Question: What is the suspected problem?
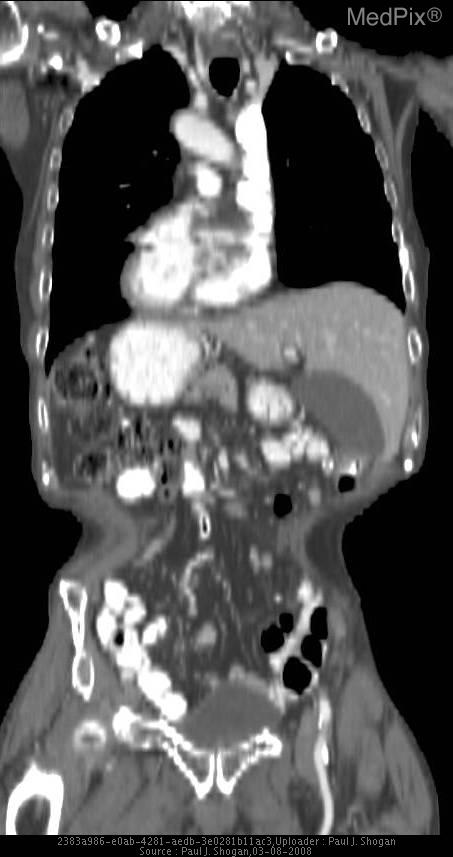
Answer: The findings suggest Chest radiography demonstrates dextrocardia with the cardiac apex pointing to the right.  There is a right-sided aortic arch, associated with slight deviation of the distal trachea to the left.   A loop of bowel projects in the right upper quadrant of the abdomen. The minor fissure is on the left side.  There is no evidence of bronchiectasis.

Contrast enhanced CT at the level of the origin of the great vessels demonstrates mirror-image branching of the great vessels; a left-sided superior vena cava; and a contrast filled esophagus posterior to the trachea.

Contrast enhanced CT at the level of the diaphragm demonstrates reversal of the normal cardiac anatomy.  Note that the cardiac apex and descending aorta are on the right, and the inferior vena cava is on the left side.

Contrast enhanced CT of the upper abdomen show mirror-image anatomy of the viscera.  The liver, gallbladder, and inferior vena cava are all left-sided.  The stomach, spleen, and aorta are right-sided structures.

Contrast enhanced CT at the level of the iliac crests demonstrates a left-sided inferior vena  cava, and a right-sided abdominal aorta.

Maximal Intensity Projection demonstrates the right-sided aortic arch, left-sided superior vena cava, dextrocardia, right-sided contrast filled stomach, and left sided liver, and gallbladder.

Contrast enhanced CT with lung windowing and leveling, demonstrates normal lung parenchyma without evidence of bronchiectasis.  Additionally, mirror-image anatomy is evident with a left-sided minor fissure, the pulmonary outflow tract and aortic root are in reversed position, and the left pulmonary artery is seen crossing the mediastinum anterior to the esophagus and left main bronchi.. Maximal Intensity Projection demonstrates the right-sided aortic arch, left-sided superior vena cava, dextrocardia, right-sided contrast filled stomach, and left sided liver, and gallbladder.. The patient might have a history of 87 year old man with complaint of a cough..